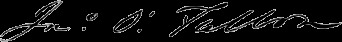
Signature of: john o fallon